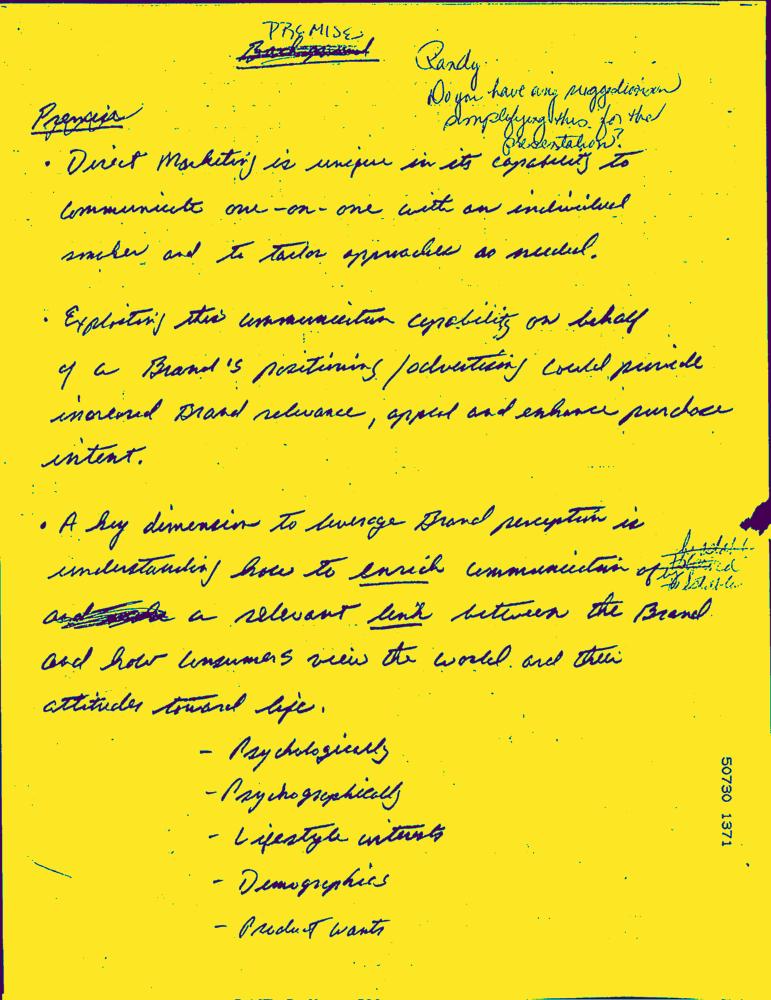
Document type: Hand-Written